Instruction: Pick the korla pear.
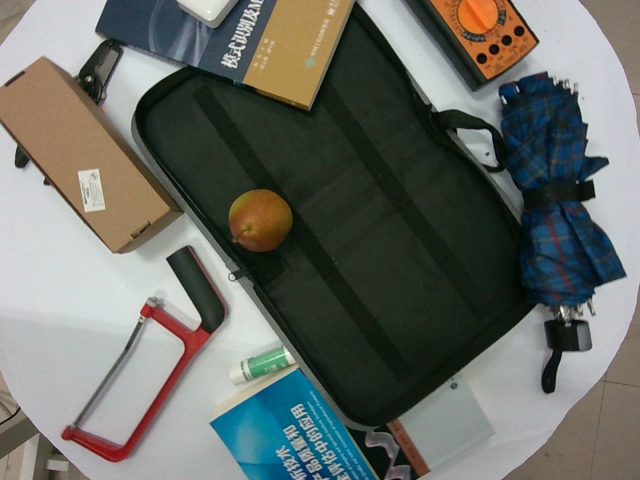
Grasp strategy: vertical